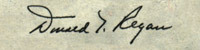
Signature of: donald regan